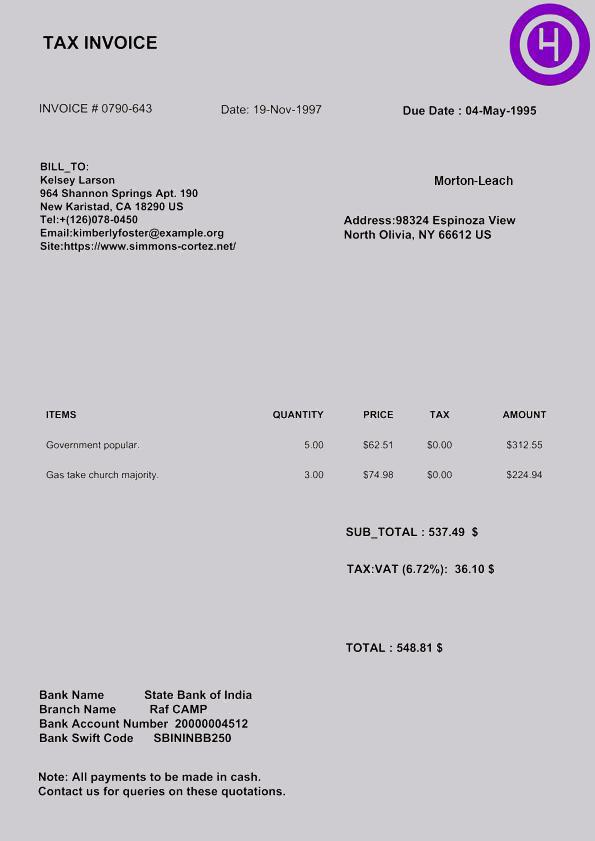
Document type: Invoice